Question: What is the main concern?
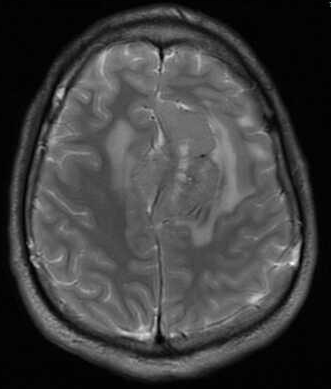
Answer: The findings suggest Large homogeneously enhancing lesion based in the dura of the falx, and pressing on the anterior cerebral hemisphere.  There is rightward mass effect on the falx as well as inferior displacement of the body of the corpus callosum with partial effacement of the third ventricle.  The mass looks extraaxial, but has intraaxial vasogengenic edema in frontal lobes surrounding the mass.. Axial MR T2. The patient might have a history of 21 y.o. man with a new onset seizure and severe headaches..